Patient: Male, age 27
This year, the 27-year-old patient returned again with the same upper respiratory symptoms, and was found to have decreased oxygen saturation. A chest x-ray revealed diffuse reticular opacities. A chest CT revealed predominantly upper-lobe bronchiectasis, with diffuse tree-in-bud opacities (Fig. 4). Although the patient did not have gastrointestinal complaints, transient intussusception of the small bowel was noted as well as dilation and severe fecal impaction within the large bowel (Fig. 5A). The pancreas was diffusely atrophic and showed marked fatty replacement (Fig. 5B). With continued abnormal liver lab results, he received subsequent testing for alpha-1 antitrypsin deficiency and sputum for tuberculosis, both of which were negative.
In worsening condition, our patient recently provided sputum for gram stain and culture. The gram stain showed gram-positive cocci in pairs, chains, and clusters, as well as gram-negative bacilli. The culture grew Pseudomonas fluorescens, a rare bacterium documented in immunosuppressed individuals. Immunofixation analyses also showed increased levels of immunoglobulin G, sometimes associated with chronic infection.
It is clear that our patient suffers from an adult-onset form of CF, with elevated sweat chloride level and no known CFTR mutation. To this day, our patient's condition deteriorates, and he remains with no documented diagnosis of CF. Insurance coverage for diagnostic testing generally follows nationally established health guidelines, which are designed to identify the disease in the vast majority of cases. However this strategy excludes coverage for new clinical profiles such as atypical CF, late-onset CF, and CF not testing positive against standard mutation and sweat chloride analyses.
Keywords: cf, cystic fibrosis, ct, computed tomography, mri, magnetic resonance imaging
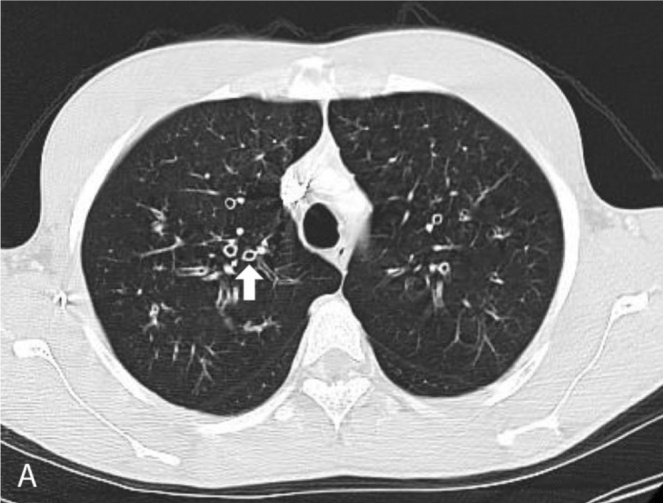
Image caption: 27-year-old African-American male with late-onset cystic fibrosis. Axial views of contrast-enhanced reformatted chest CT. A) Localized dilation of the bronchi reveals upper-lobe bronchiectasis (arrow). Peribronchial cuffing demonstrates extent of inflammation and mucous impaction.